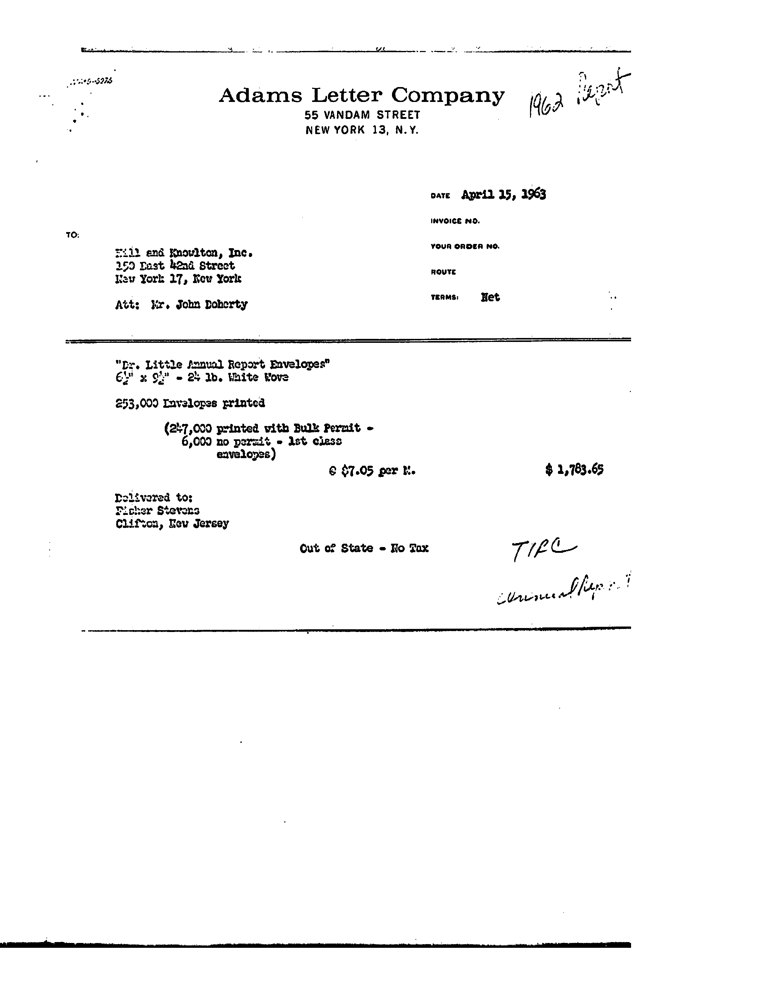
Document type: Invoice